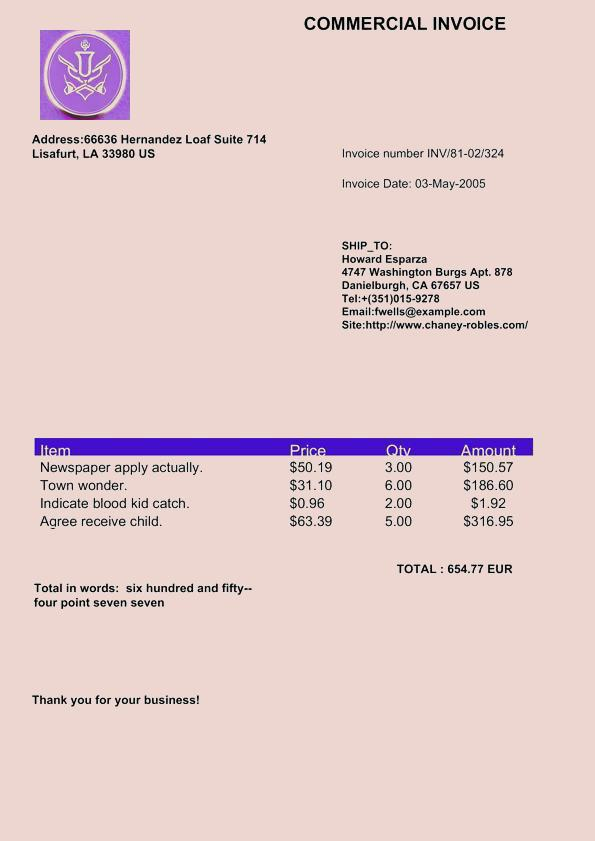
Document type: Invoice